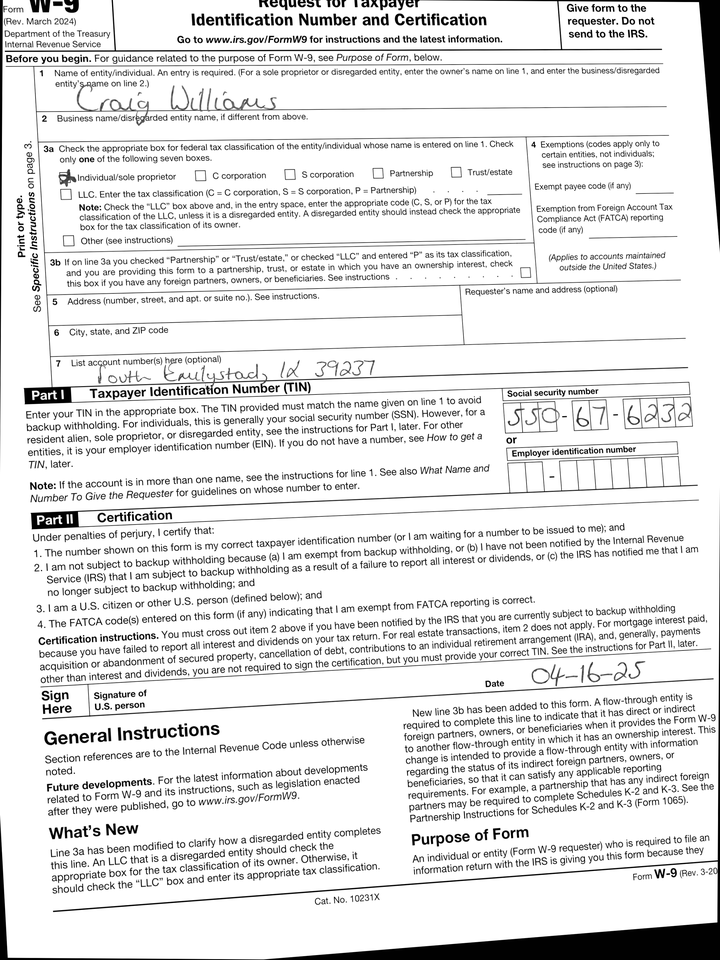
adr2: South Emilystad, IL 39237
cbx: yes
ssn: 550676232
enm: Craig Williams
sdt: 04-16-25